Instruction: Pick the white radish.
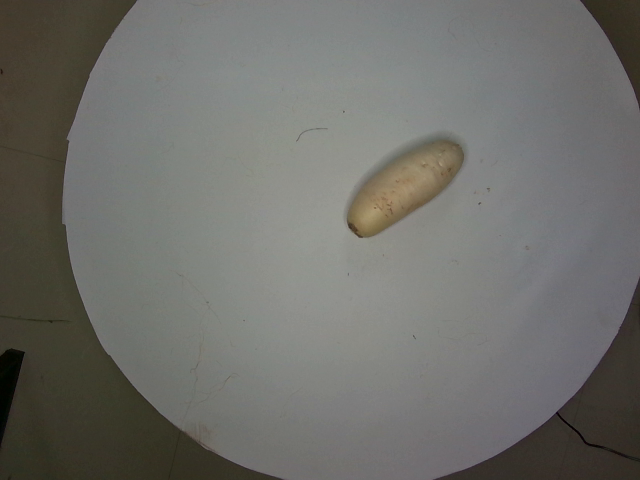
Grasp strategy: vertical